Question: What appears to be the issue?
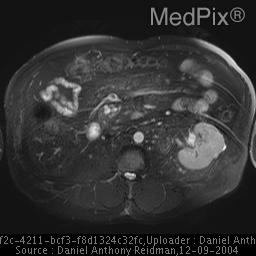
Answer: The findings suggest Small cystic foci in the inferior aspect of the pancreatic uncinate process. Cysts seen to communicate with main pancreatic duct on MRCP and ERCP. No evidence of main pancreatic ductal dilitation. - Small cystic foci pancreatic uncinate process. The patient might have a history of 60 YO male. Asymptomatic.